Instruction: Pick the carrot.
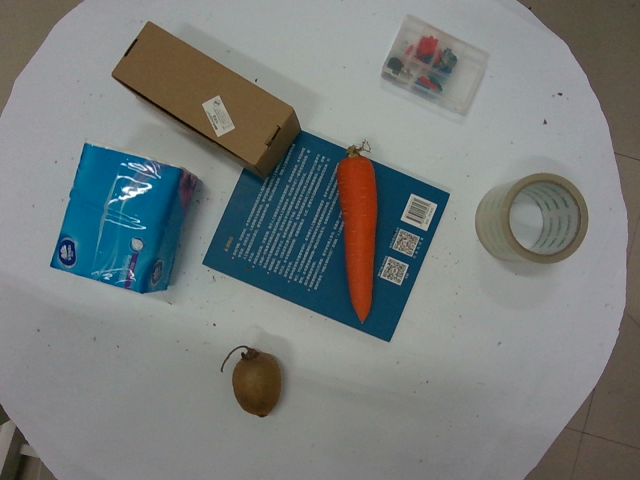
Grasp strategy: vertical